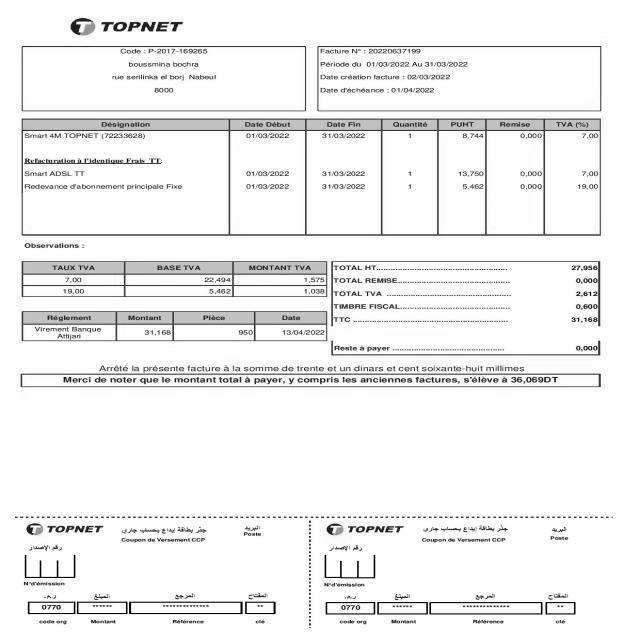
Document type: Invoice